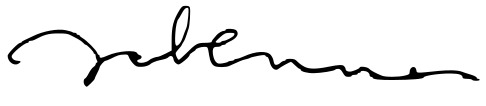
Signature of: john lennon